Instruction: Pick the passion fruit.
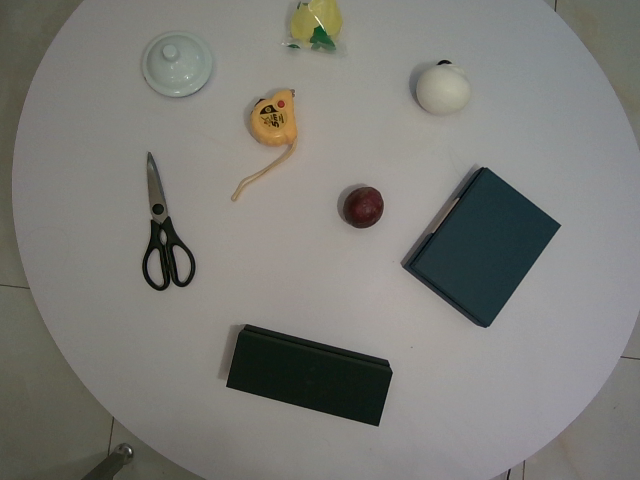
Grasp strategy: vertical